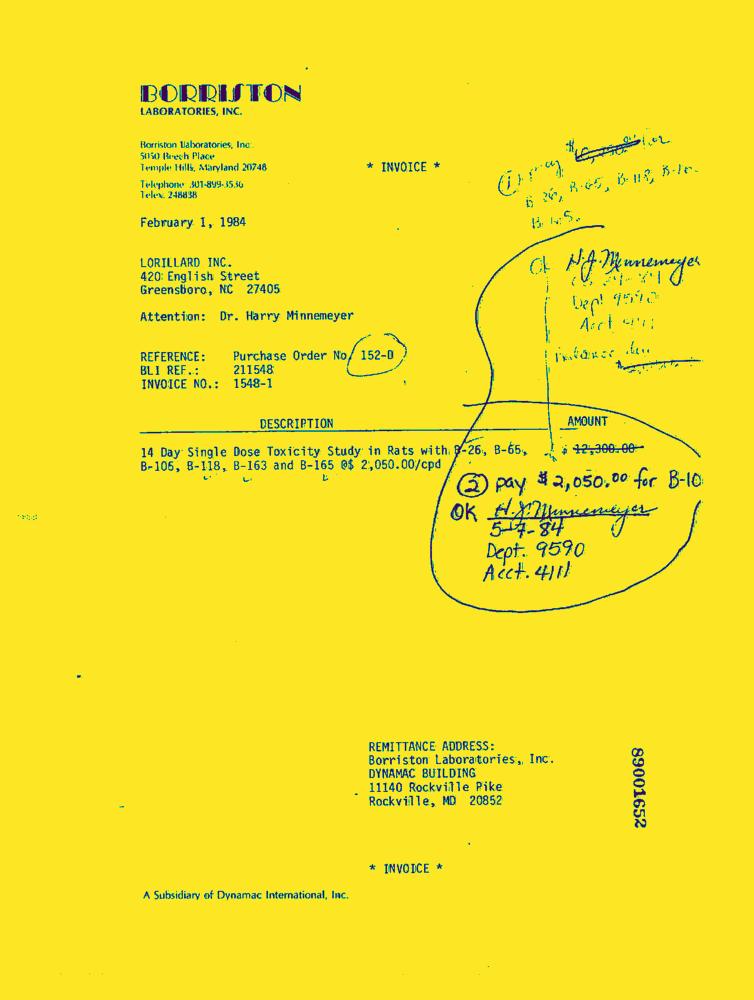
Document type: Invoice-Doc